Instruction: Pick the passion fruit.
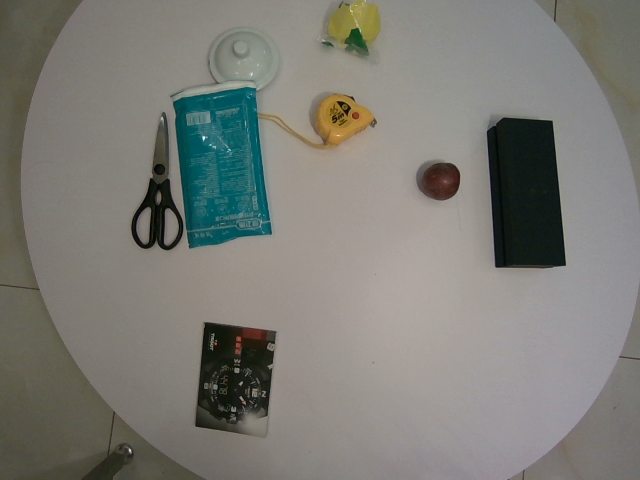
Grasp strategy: vertical